Question: What jurisdiction, city, or county is the document associated with?
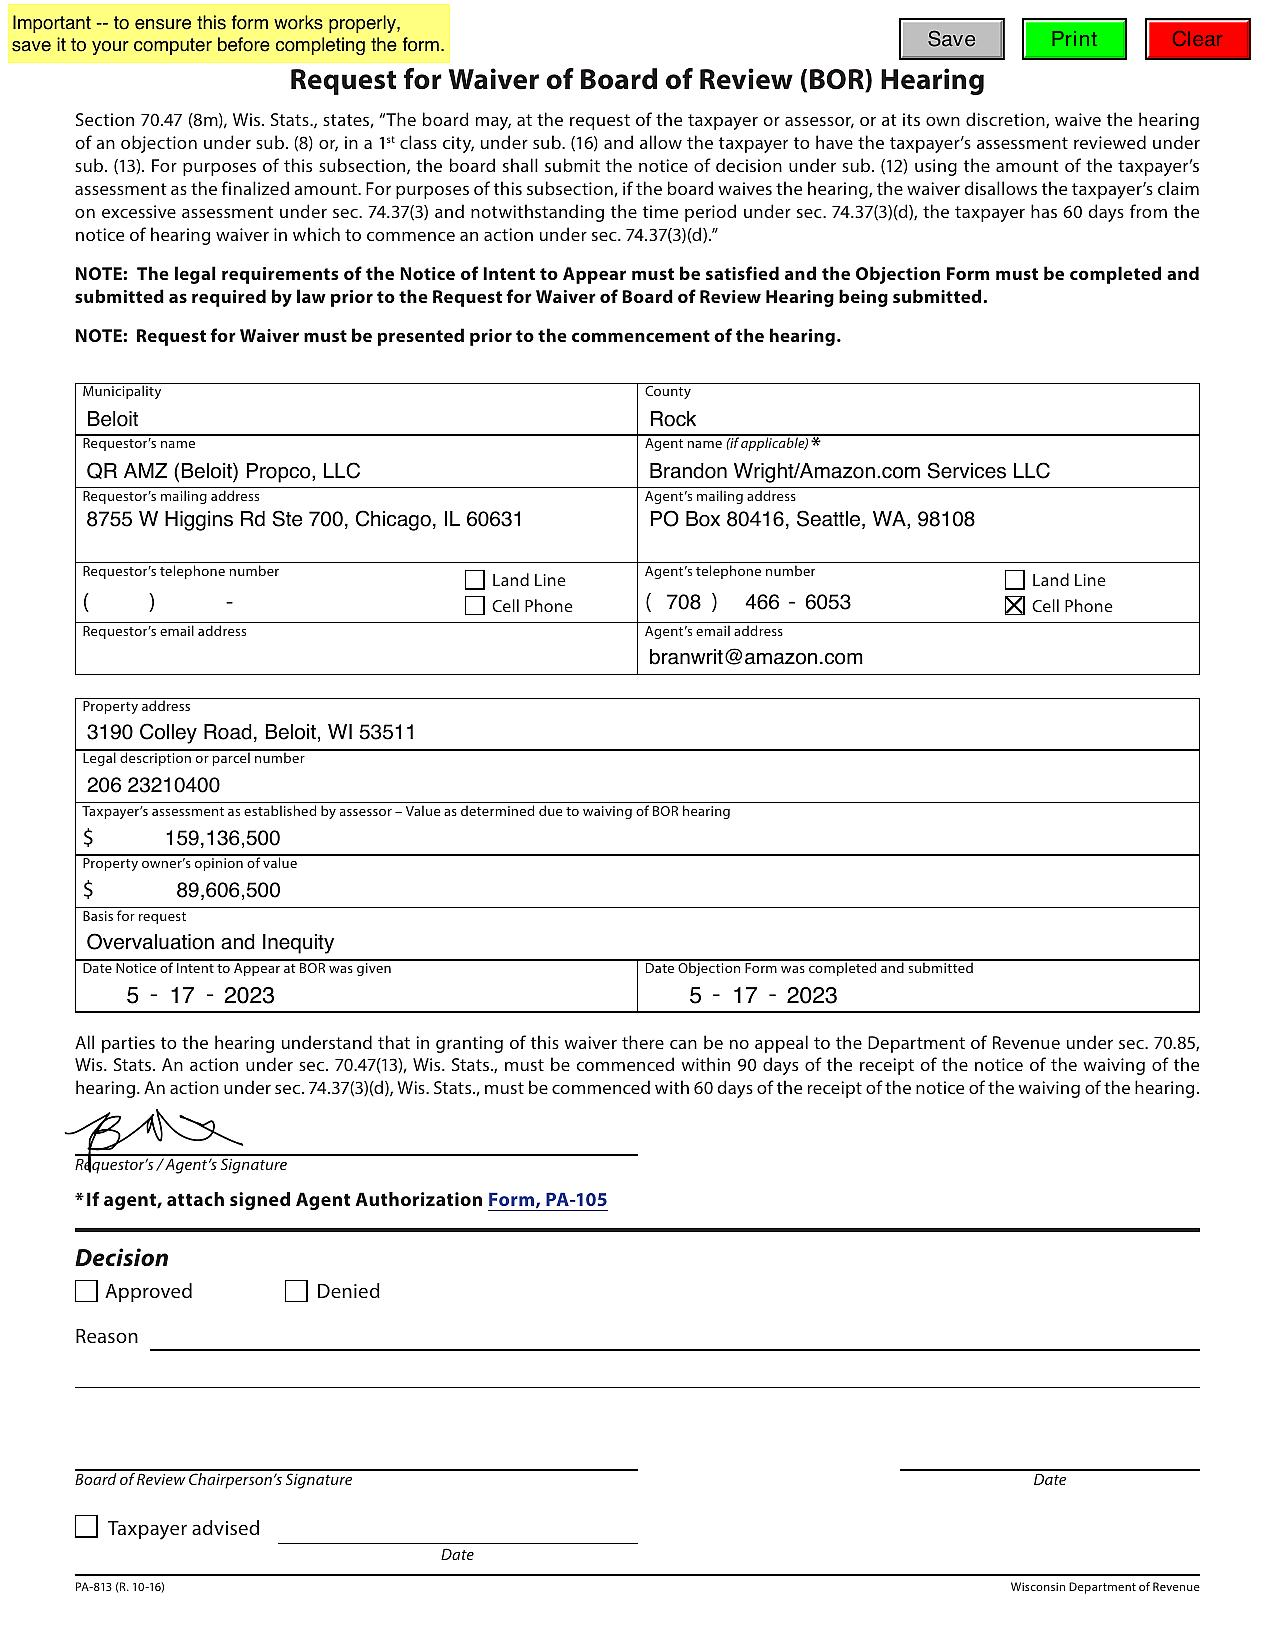
Answer: "Rock County"